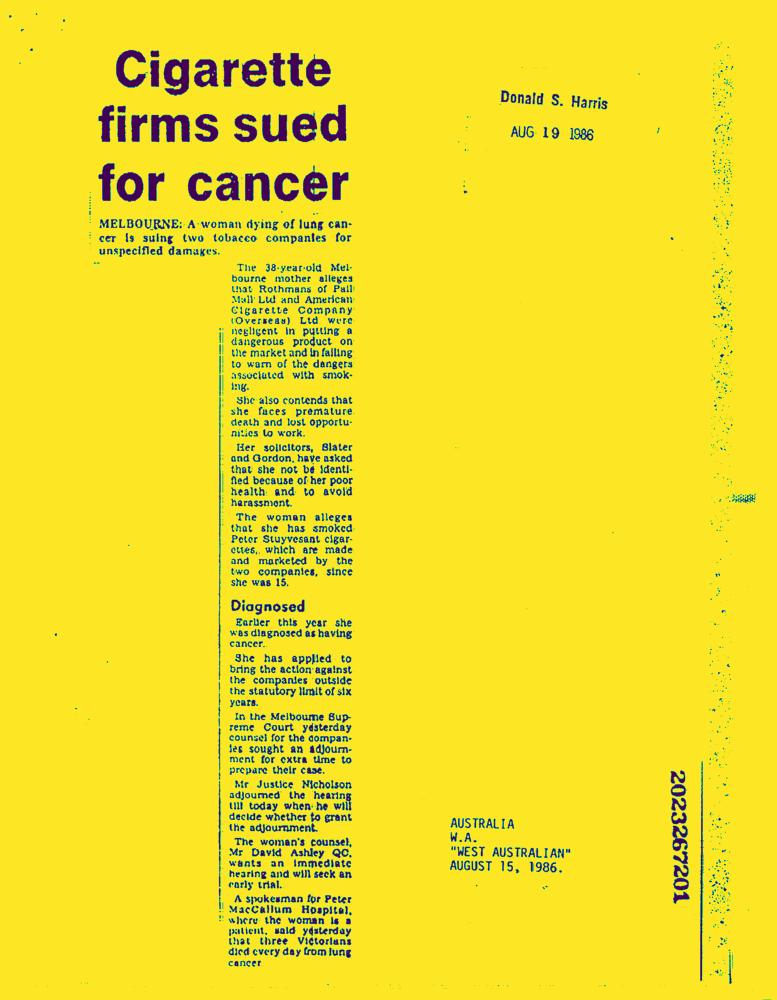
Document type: News-Article